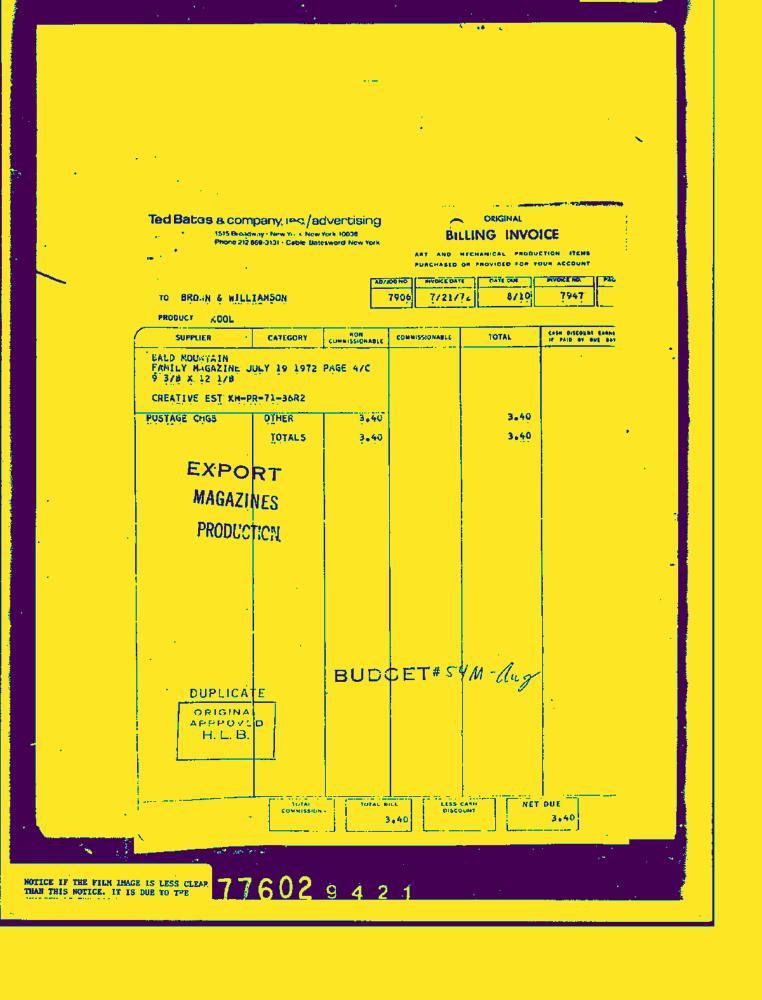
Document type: Invoice-Doc